Question: What is the main concern?
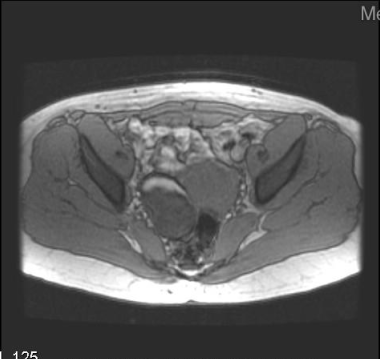
Answer: The findings suggest Ultrasound of the pelvis demonstrates a large right adnexal mass with predominantly hyperechoic echotexture.

MRI demonstrates a right ovarian cystic mass with predominantly expected homogeneously high T2 signal, with a rind of high T1/T2 signal in the anterior surface which becomes dark on fat-saturation images.  This clearly demonstrates the fatty component of what is most likely a benign cystic teratoma.. MRI demonstrates a right ovarian cystic mass with predominantly expected homogeneously high T2 signal, with a rind of high T1/T2 signal in the anterior surface which becomes dark on fat-saturation images.  This clearly demonstrates the fatty component of what is most likely a benign cystic teratoma.. The patient might have a history of Patient found incidental right adnexal mass during a non-related MR imaging study..